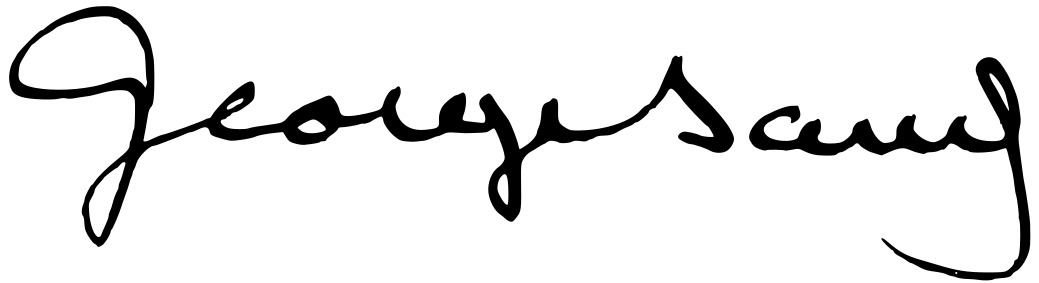
Signature of: george sand